Question: How does the patient history play a role?
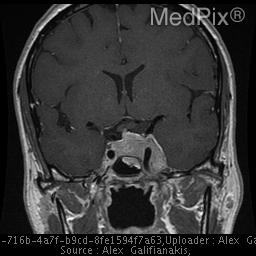
Answer: The patient's history of 42 y.o. woman with elevated prolactin. Please evaluate for evidence of pituitary adenoma is key in understanding the case.